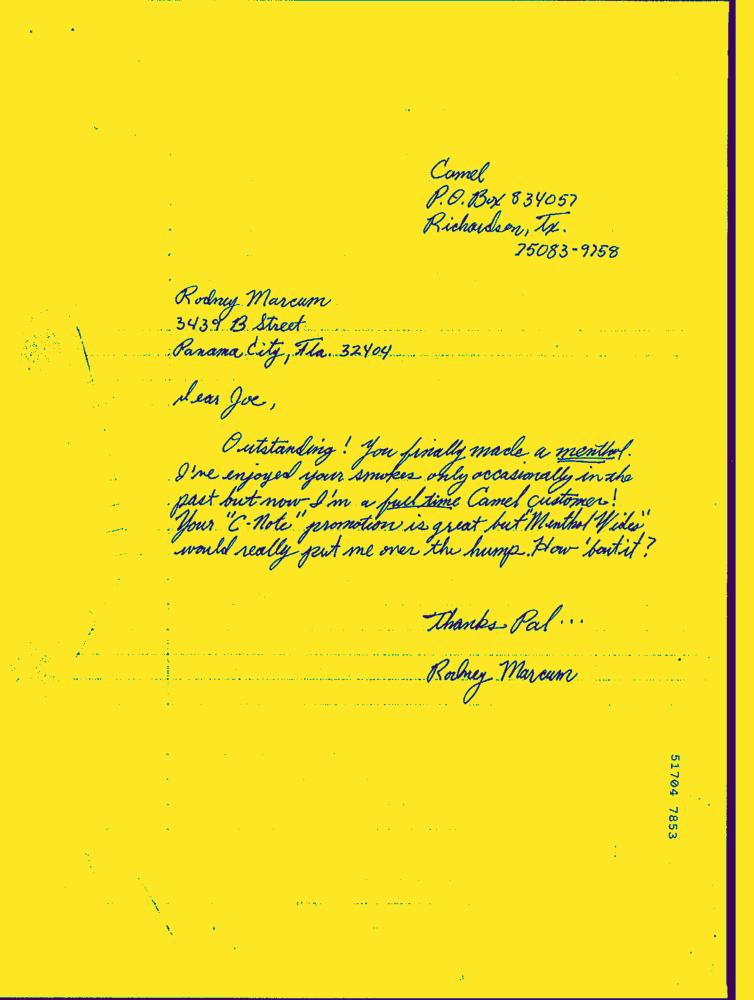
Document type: Hand-Written